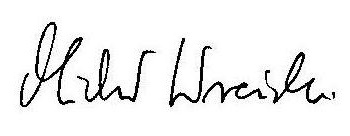
Signature of: michał wroński